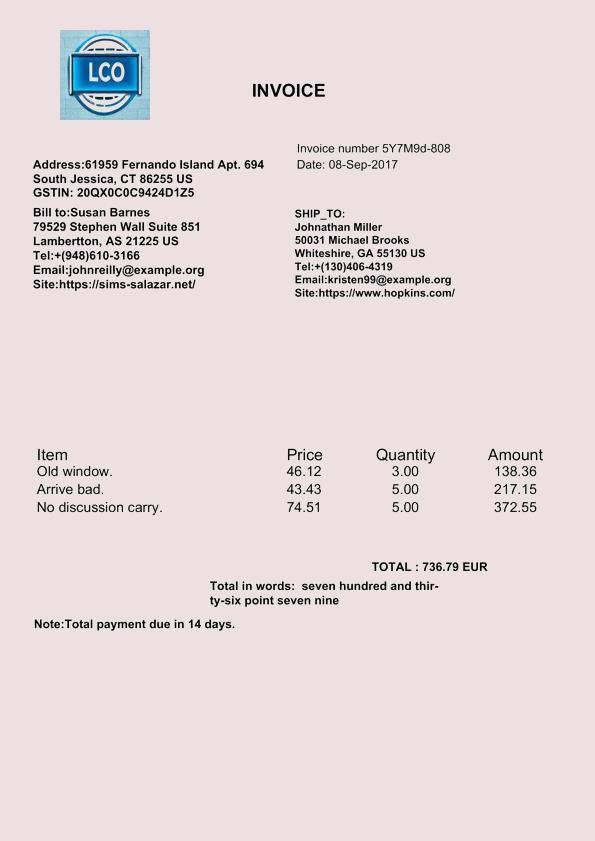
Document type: Invoice